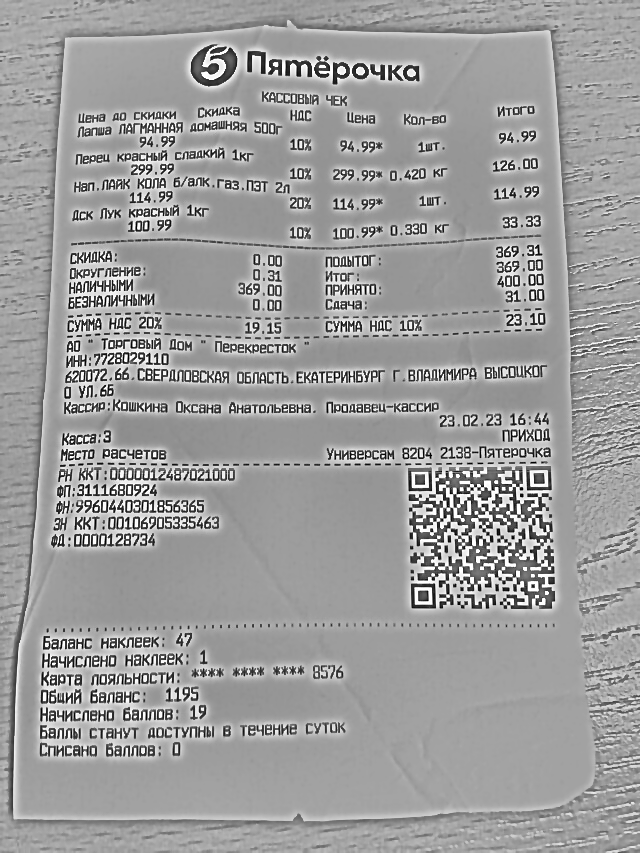
Продавец: АО "Торговый дом "Перекресток"
ИНН: 7728029110
Дата: 23.02.23
Товары: Латшая ЛАГМАННАЯ домашняя 500г; Перец красный сладкий 1кг; Нап. ЛАЯК КОЛА б/алк. газ. ПЭТ 2л; ДСК ЛУК красный 1кг
Количество: 1.000; 0.420; 1.000; 0.330
Цена: 94.99; 299.99; 114.99; 100.99
Сумма: 94.99; 126.00; 114.99; 33.33
Итого: 369.00